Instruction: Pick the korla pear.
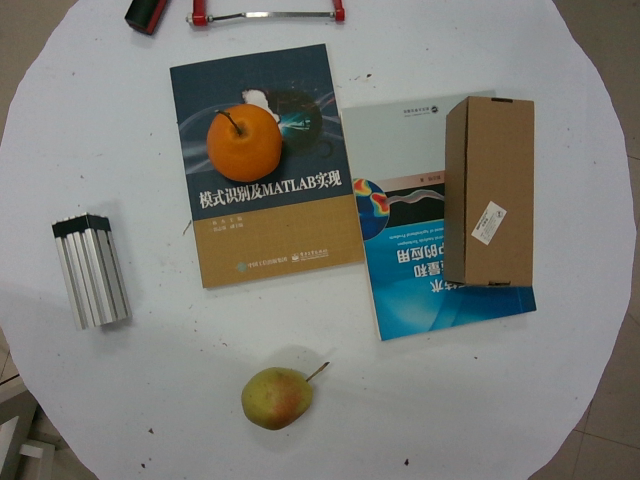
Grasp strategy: vertical